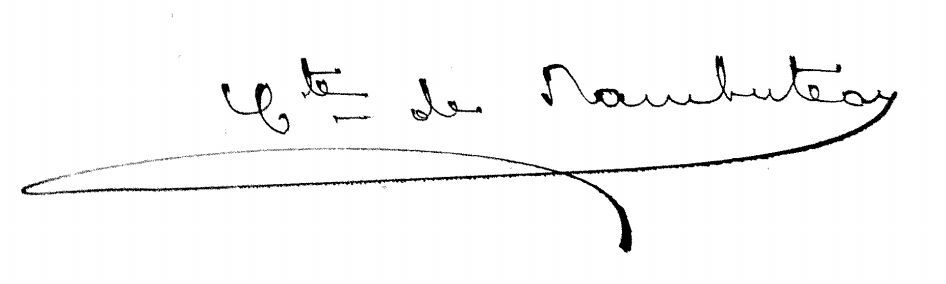
Signature of: claude philibert barthelot comte de rambuteau